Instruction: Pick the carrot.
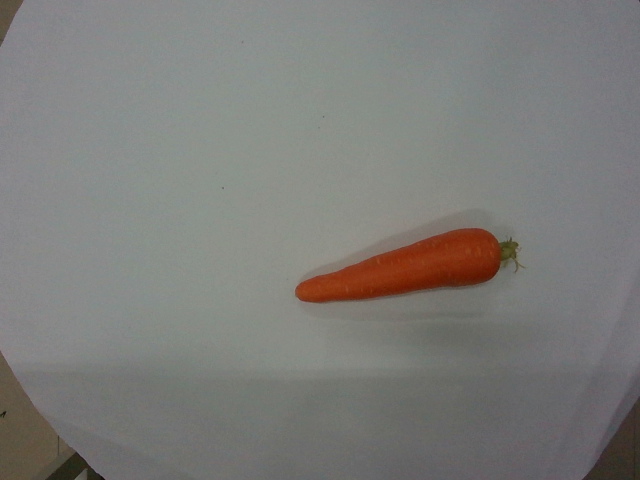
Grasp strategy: vertical